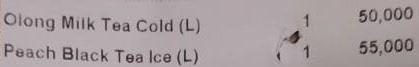
<table>
<tr>
<td>Olong Milk Tea Cold (L)</td>
<td>1</td>
<td>50,000</td>
</tr>
<tr>
<td>Peach Black Tea Ice (L)</td>
<td>1</td>
<td>55,000</td>
</tr>
</table>